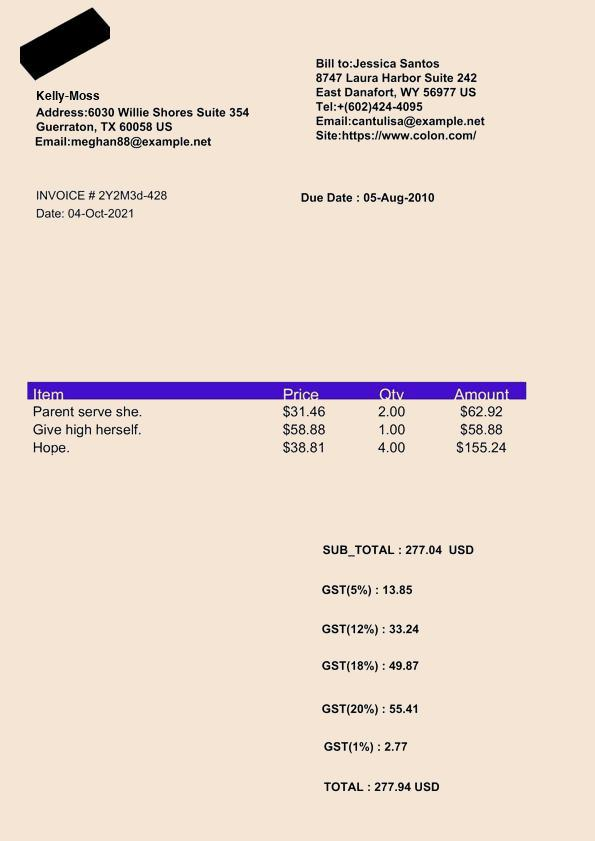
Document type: Invoice